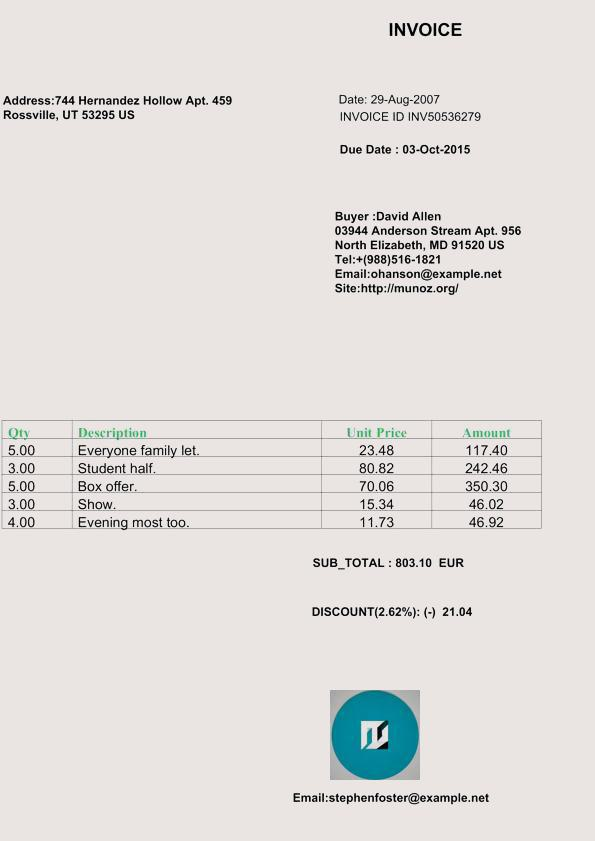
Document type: Invoice